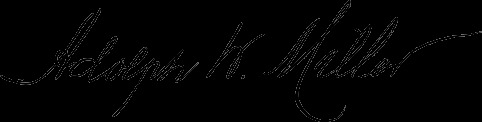
Signature of: adolph w miller